Question: What do the imaging results show?
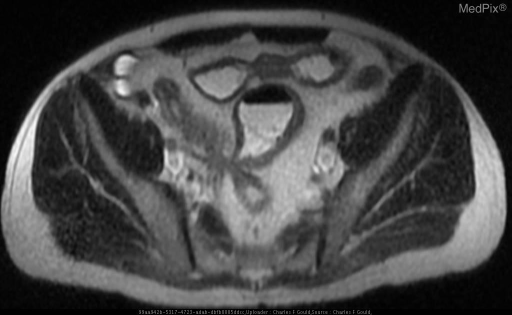
Answer: The imaging shows Several regions of discontinuous and asymmetric bowel wall thickening with alternating regions of dilation.  No fistulas were identified in this patient’s case.  Enhancement localized to the regions of mural thickening was demonstrated following the administration of intravenous gadolinium DTPA. Region of bowel wall thickening involving the distal ileum.